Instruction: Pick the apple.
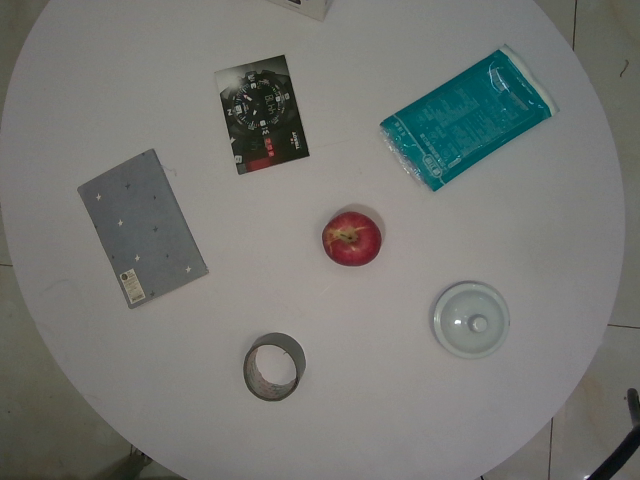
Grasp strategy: vertical